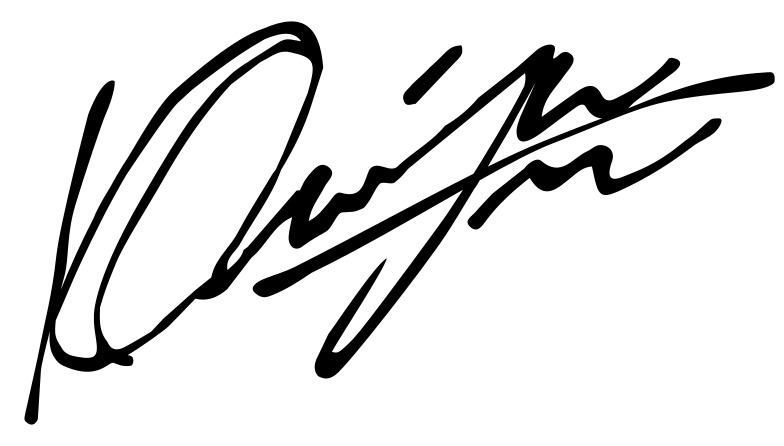
Signature of: yū kamiya